Question: What could the diagnosis suggest?
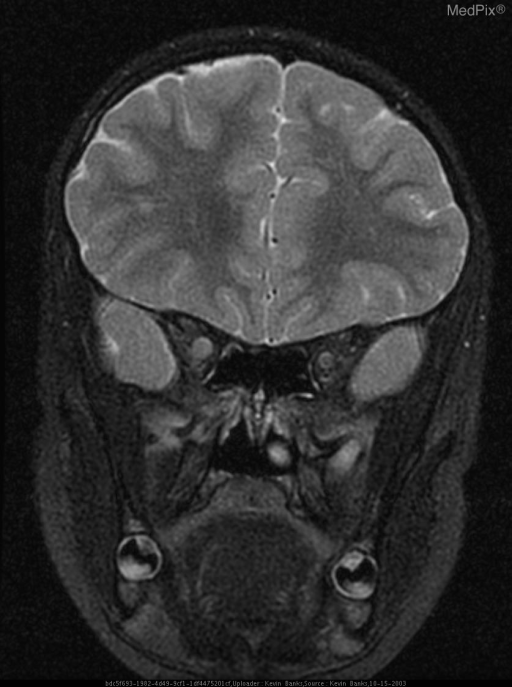
Answer: The possible diagnosis includes Optic nerve glioma
Meningioma
Graves disease
Sarcoidosis.